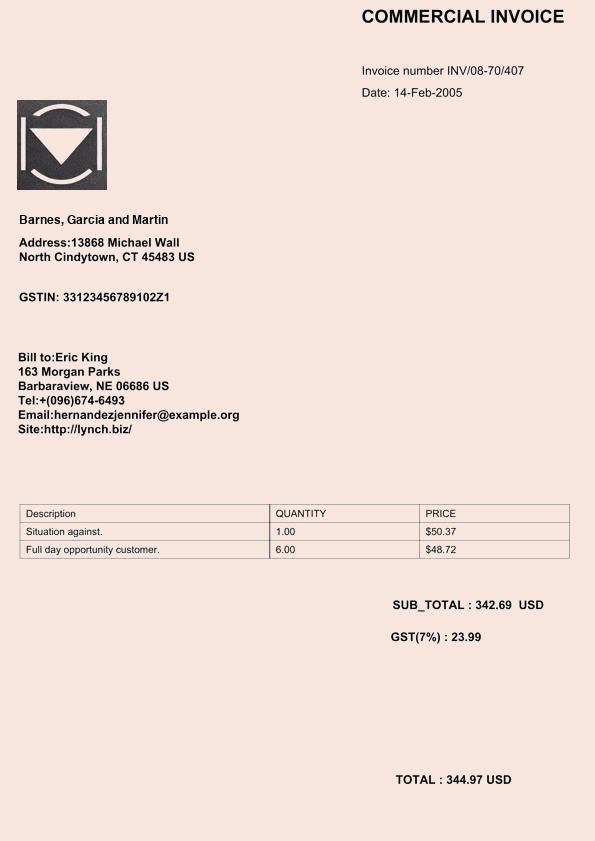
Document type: Invoice